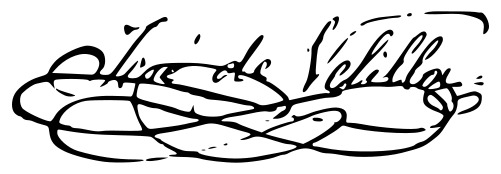
Signature of: josé de velilla